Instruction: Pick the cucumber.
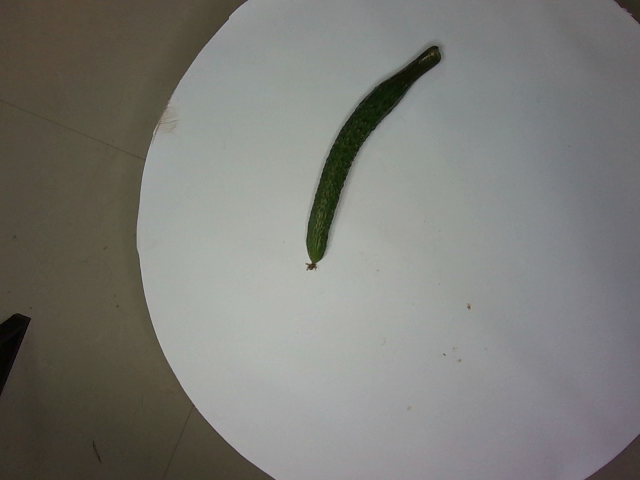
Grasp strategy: vertical